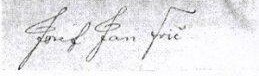
Signature of: josef jan frič